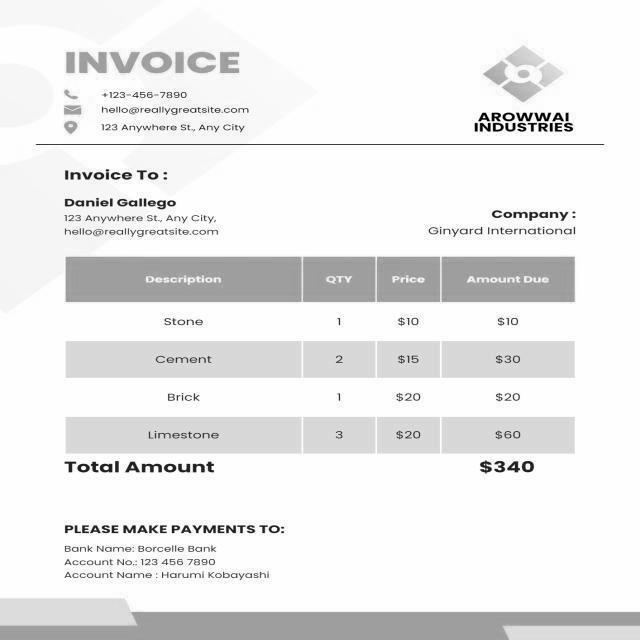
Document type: Invoice